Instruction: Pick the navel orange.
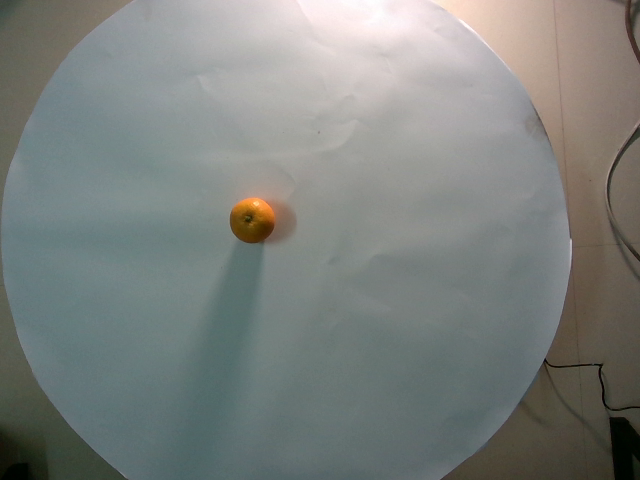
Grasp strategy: vertical